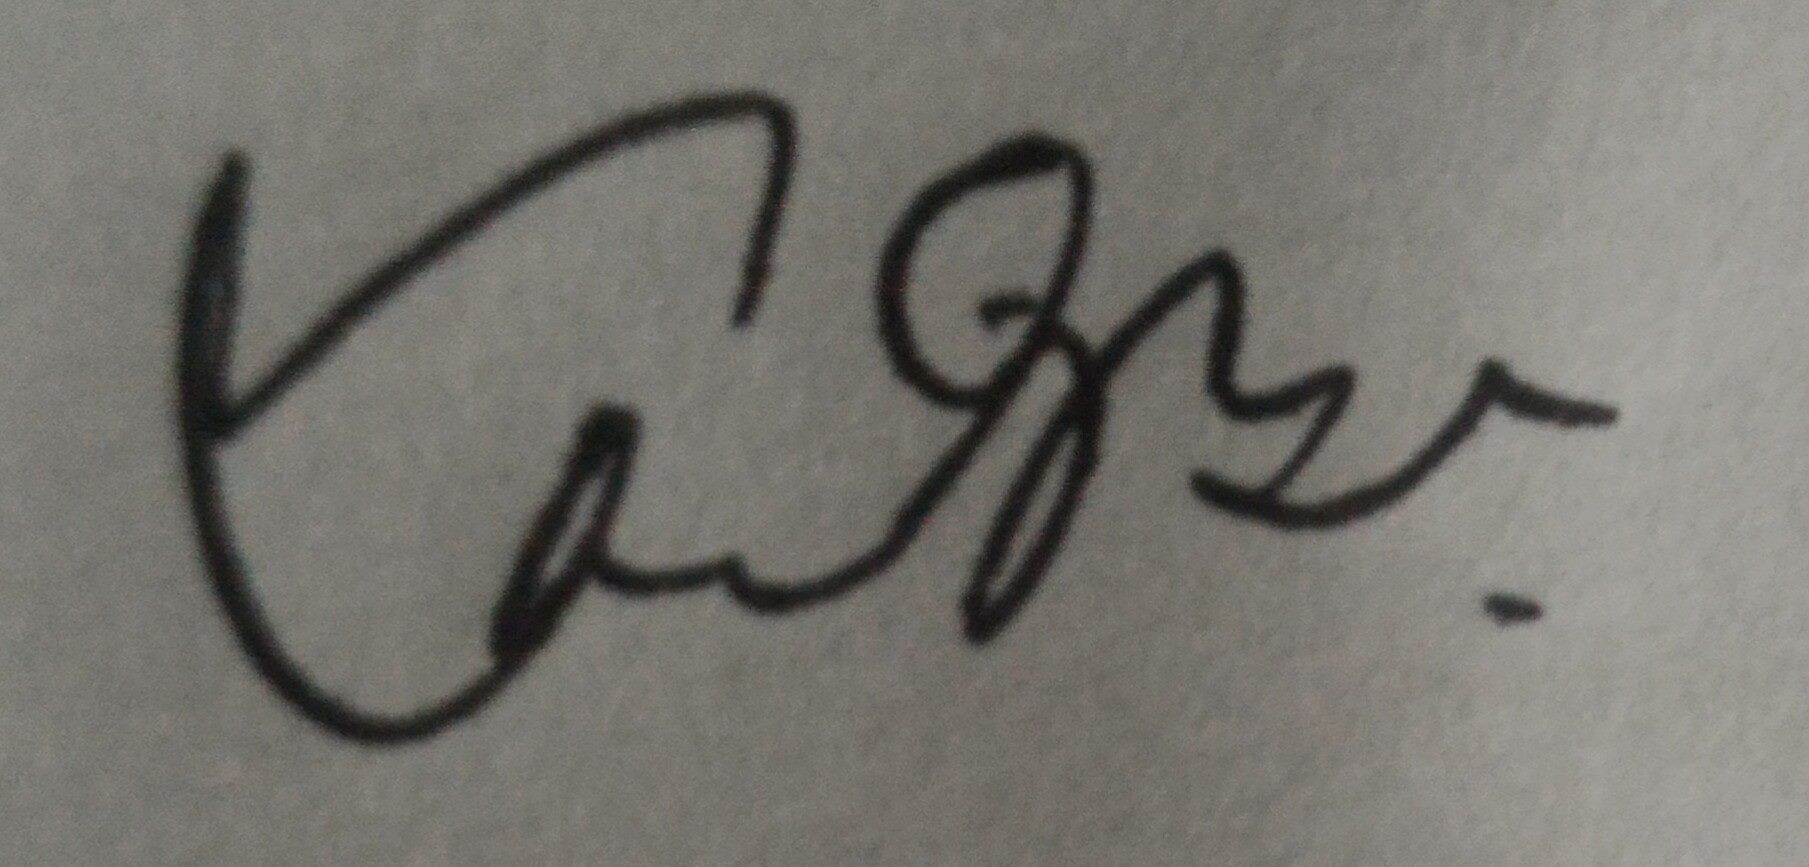
Signature of: harsh brahmbhatt